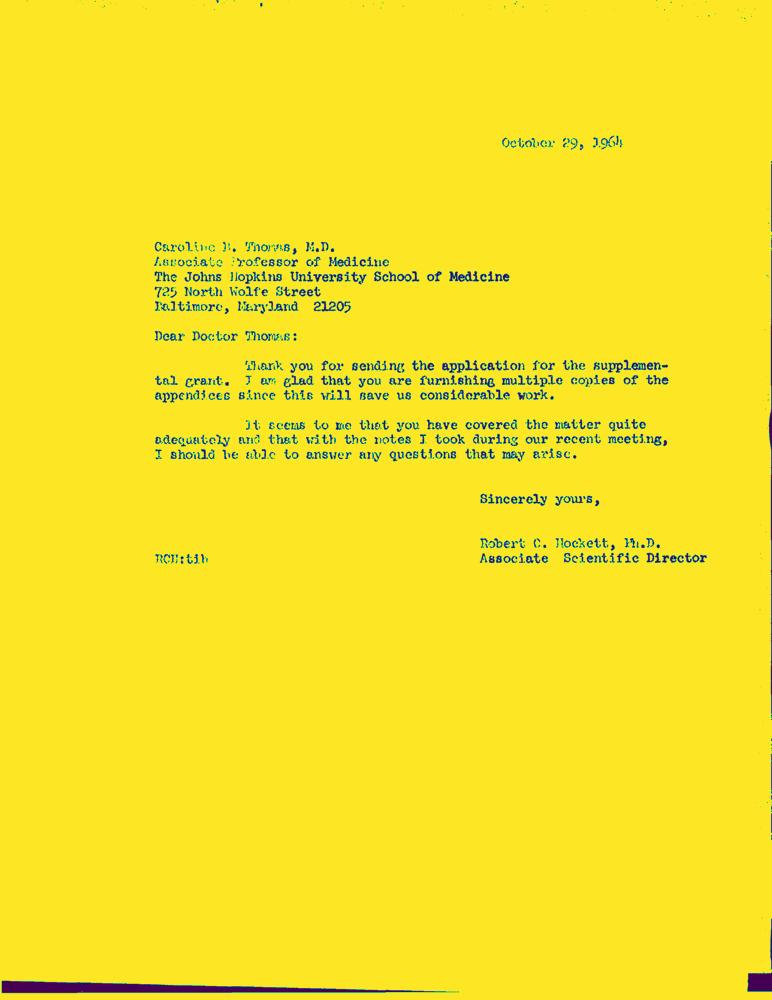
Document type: Letter-Doc